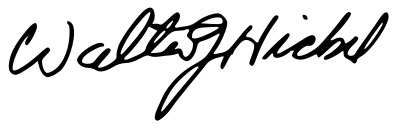
Signature of: wally hickel